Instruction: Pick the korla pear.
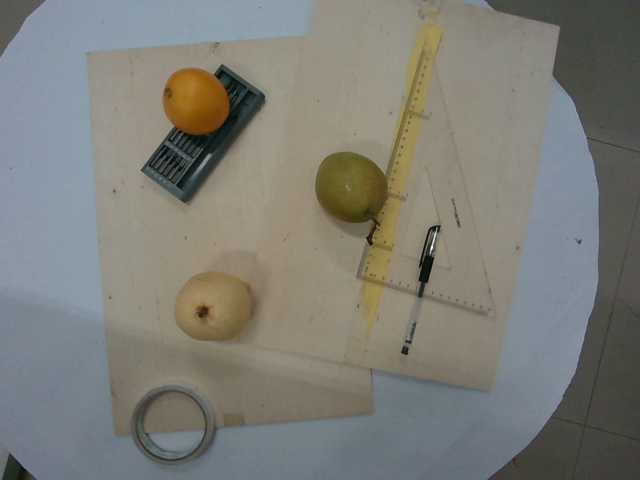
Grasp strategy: vertical